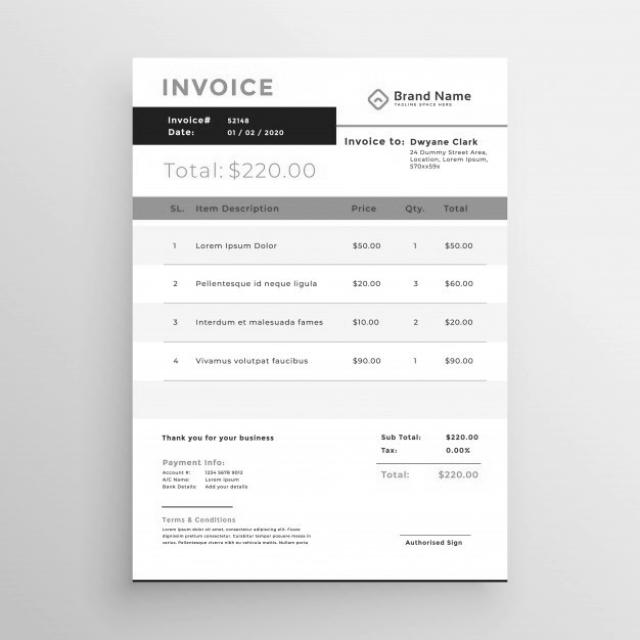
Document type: Invoice